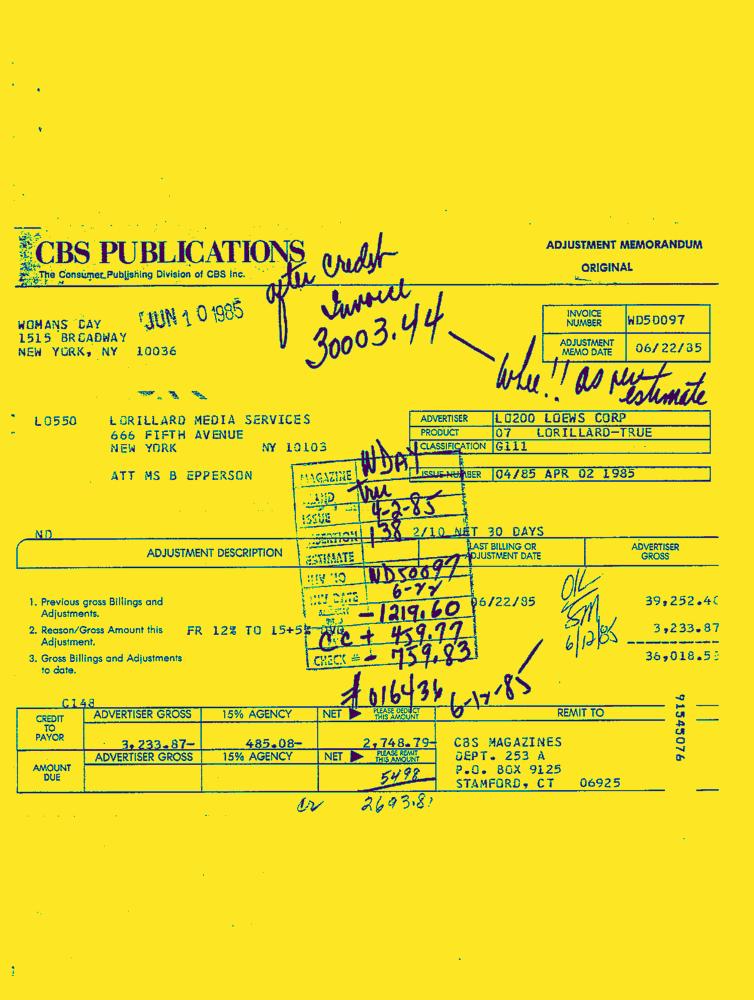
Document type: Invoice-Doc